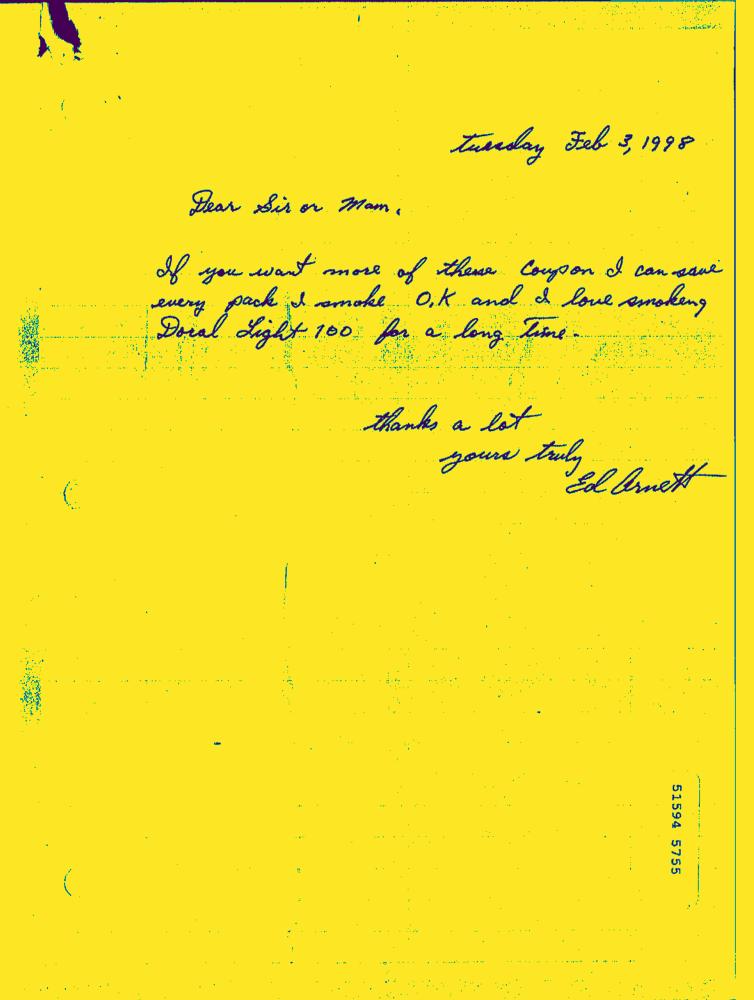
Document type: Hand-Written